Question: What might the diagnosis be?
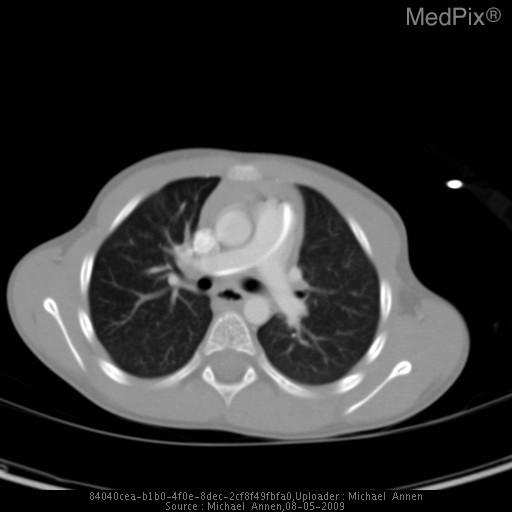
Answer: The possible diagnosis includes •  failure of Port-A-Cath device with catheter in pulmonary artery

•  other tubular foreign body.